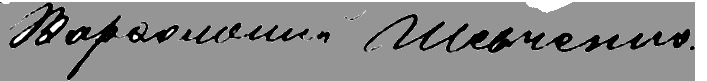
Signature of: varfolomii shevchenko